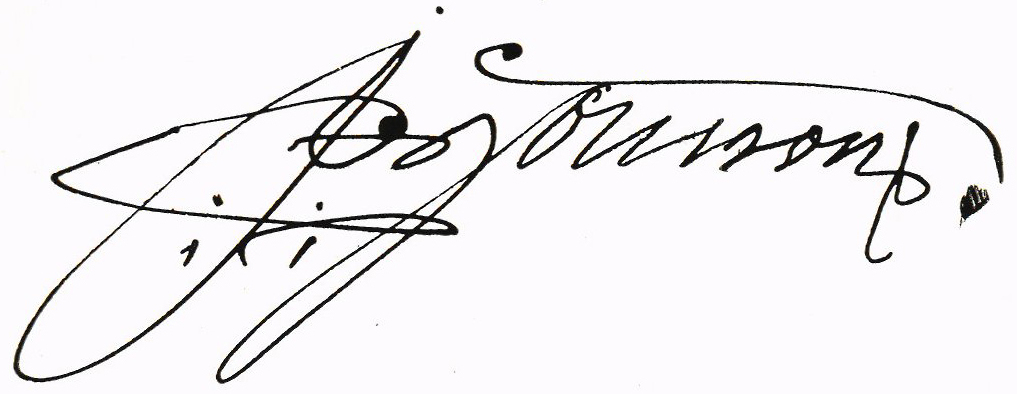
Signature of: carl johan jonsson